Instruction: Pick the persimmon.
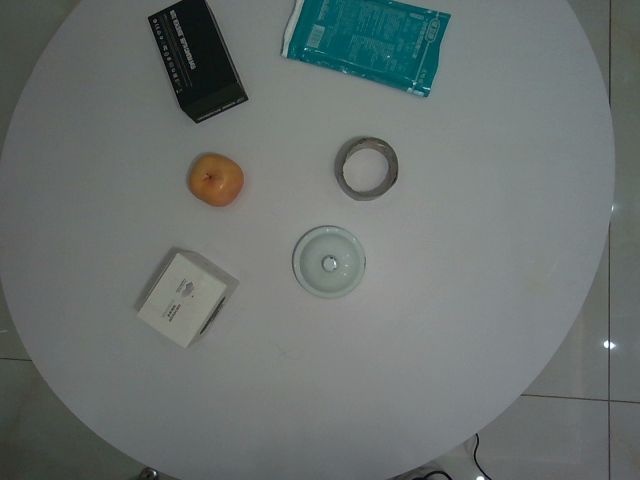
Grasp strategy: vertical